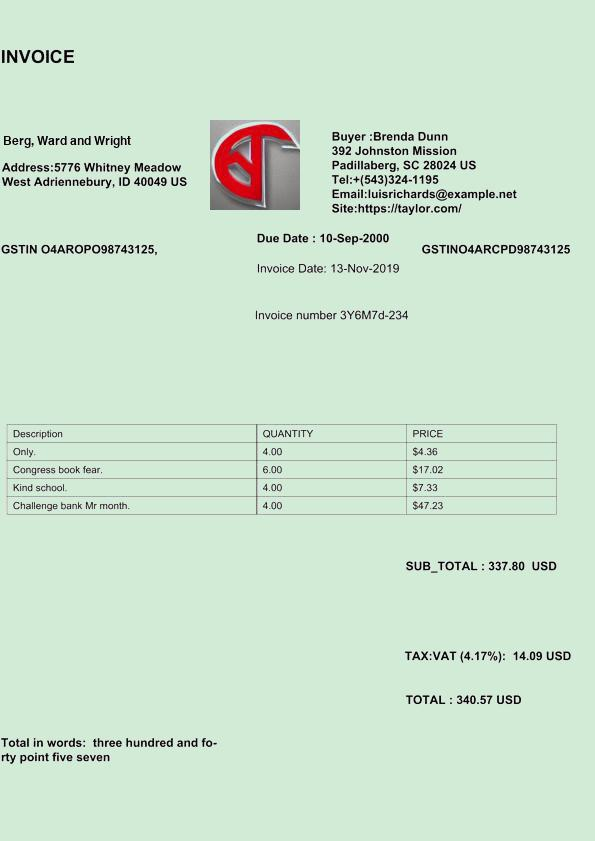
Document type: Invoice